Question: What do the imaging results show?
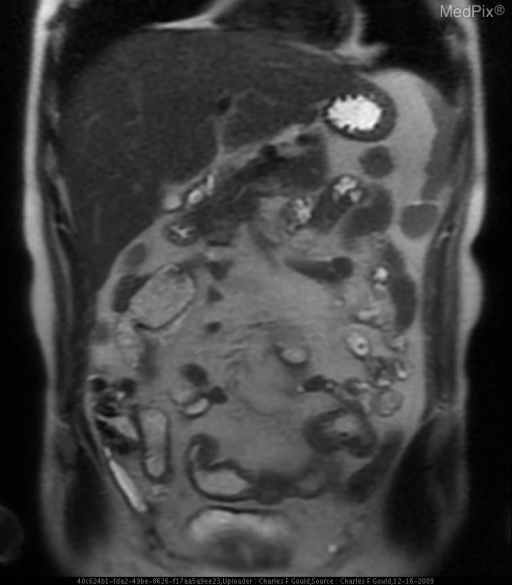
Answer: The imaging shows Several regions of discontinuous and asymmetric bowel wall thickening with alternating regions of dilation.  No fistulas were identified in this patient’s case.  Enhancement localized to the regions of mural thickening was demonstrated following the administration of intravenous gadolinium DTPA. Region of bowel wall thickening involving the distal ileum..